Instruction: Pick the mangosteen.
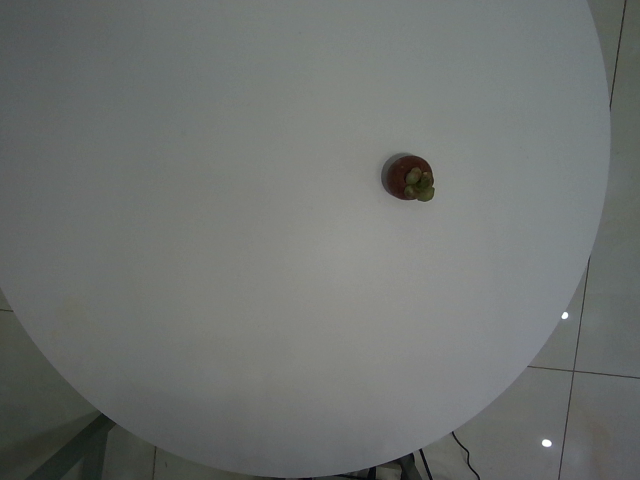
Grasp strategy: vertical